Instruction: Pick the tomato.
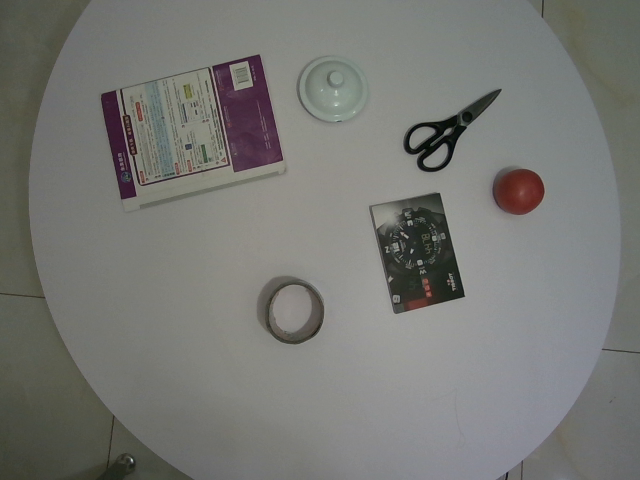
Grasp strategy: vertical